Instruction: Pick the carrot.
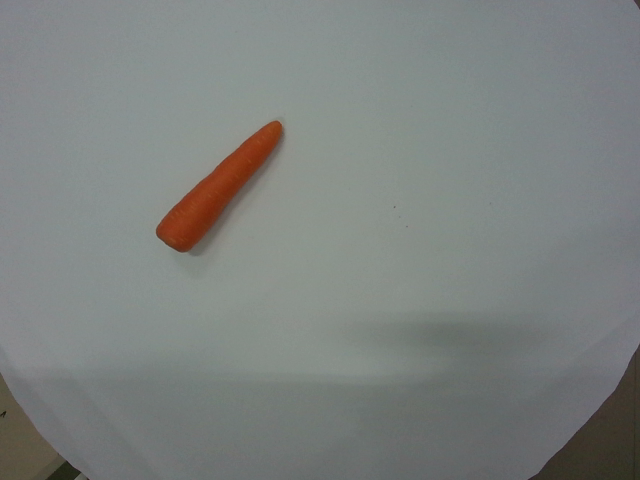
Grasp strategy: vertical